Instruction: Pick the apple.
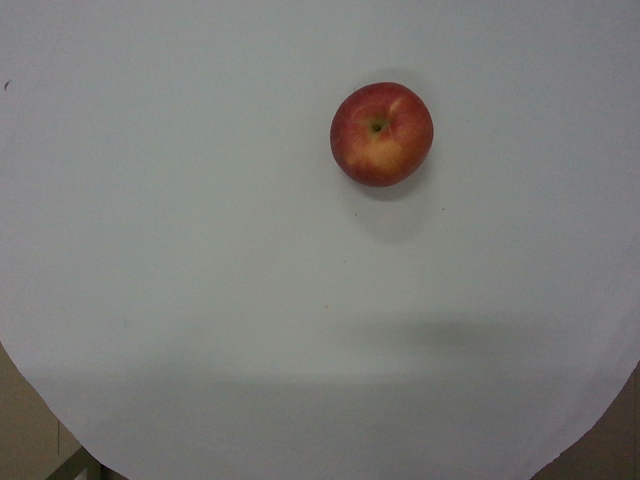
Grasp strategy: vertical